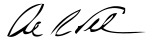
Signature of: antonio villaraigosa